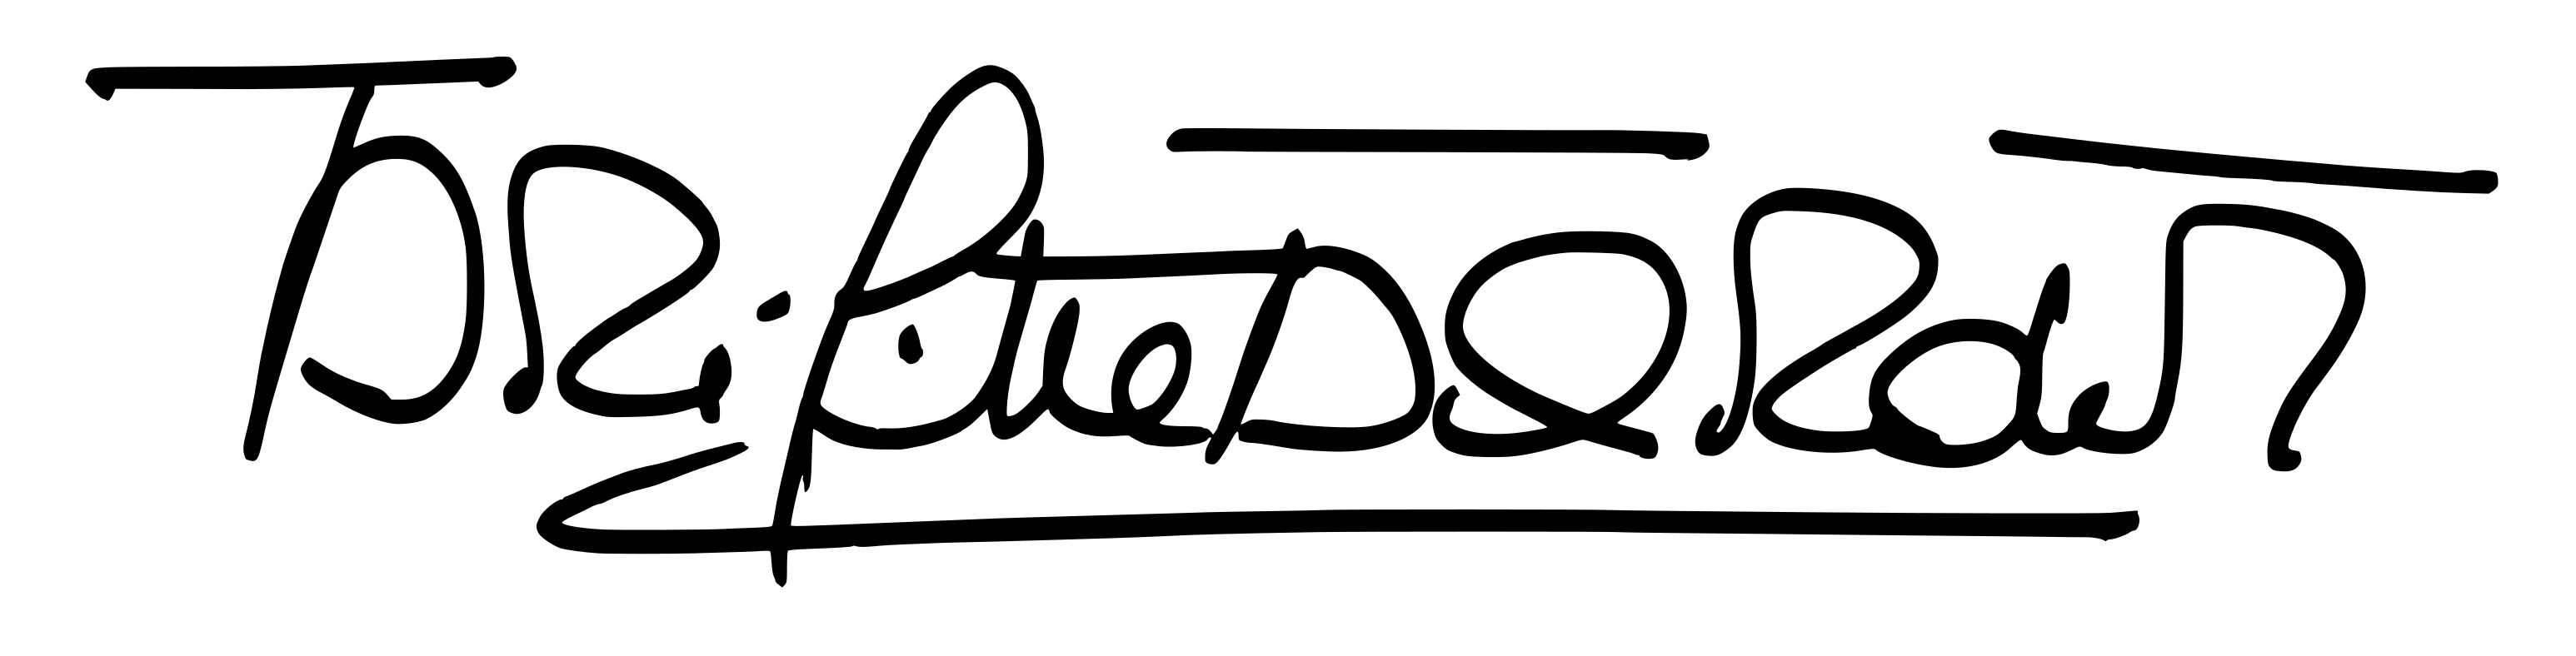
Signature of: brigitte bardot